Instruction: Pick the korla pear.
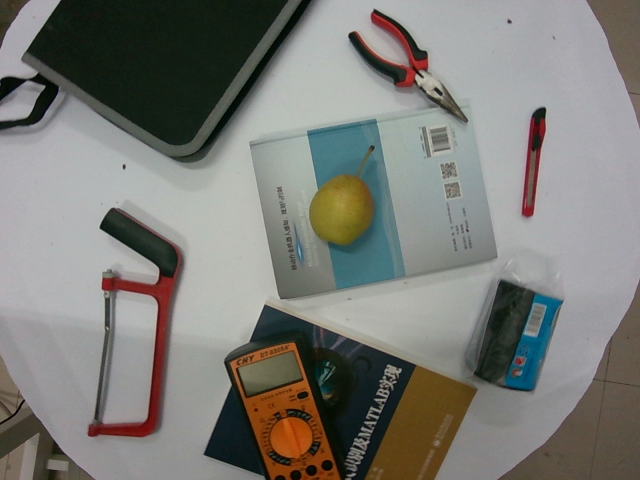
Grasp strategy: vertical